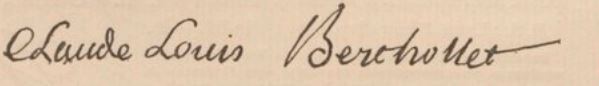
Signature of: claude louis berthollet